Question: Explain the disease:
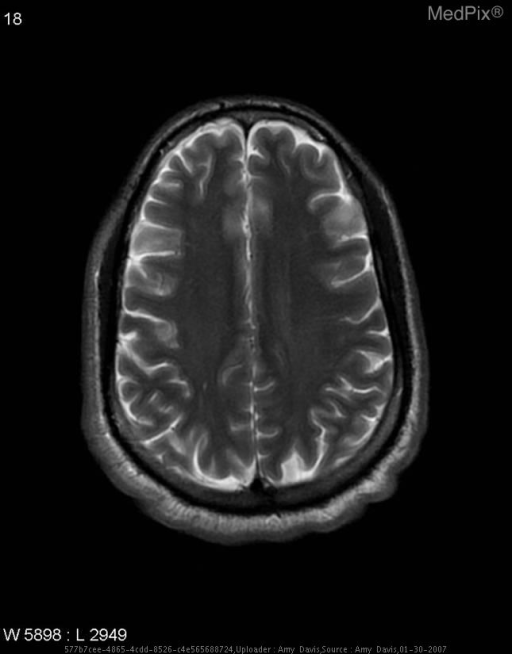
Answer: The disease is discussed as: Ischemic Stroke
* Abrupt interruption of focal cerebral blood flow
* 750,000 cases per year in United States
* more than 150,000 deaths annually
* 3rd leading cause of death US
* #1 cause of disability in US